Question: What jurisdiction, city, or county is the document associated with?
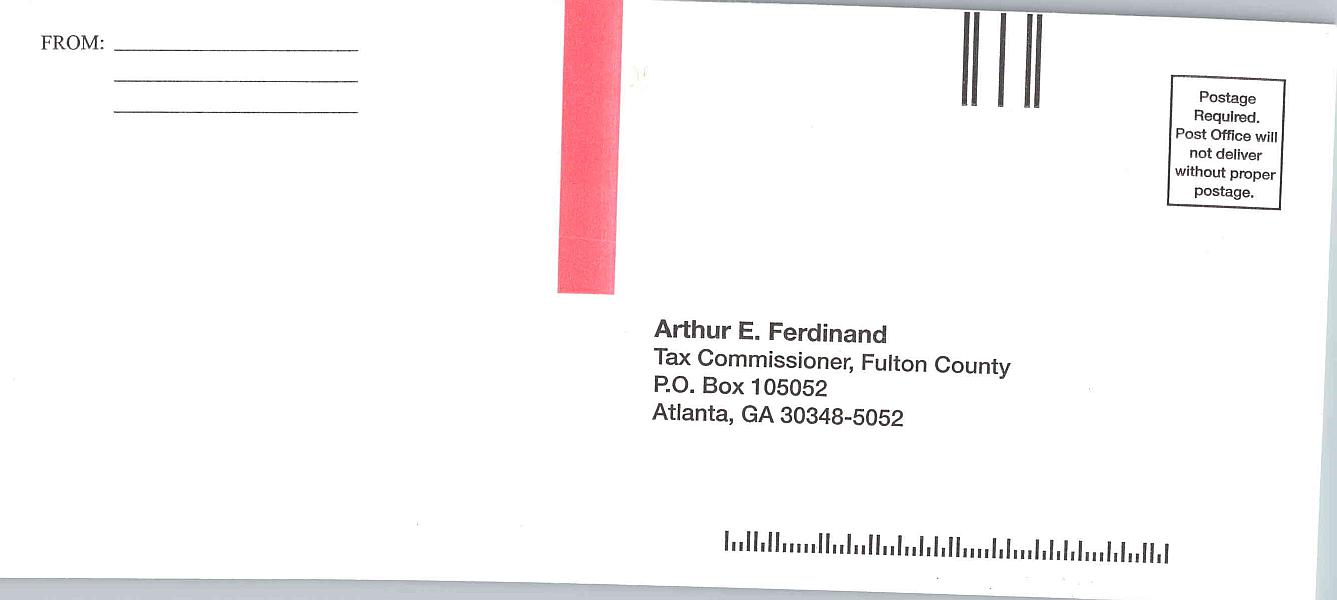
Answer: "Fulton County"